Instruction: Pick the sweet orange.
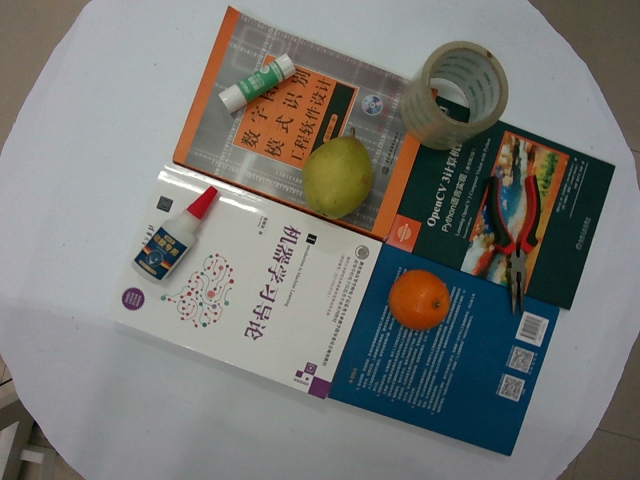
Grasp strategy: vertical